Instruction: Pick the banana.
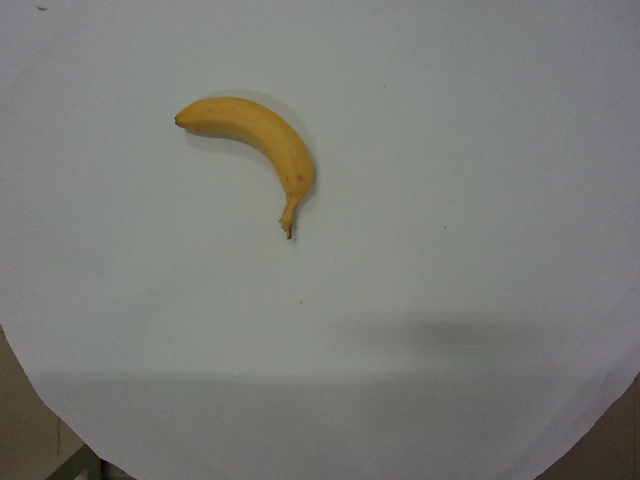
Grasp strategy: vertical